Question: Talk about the condition:
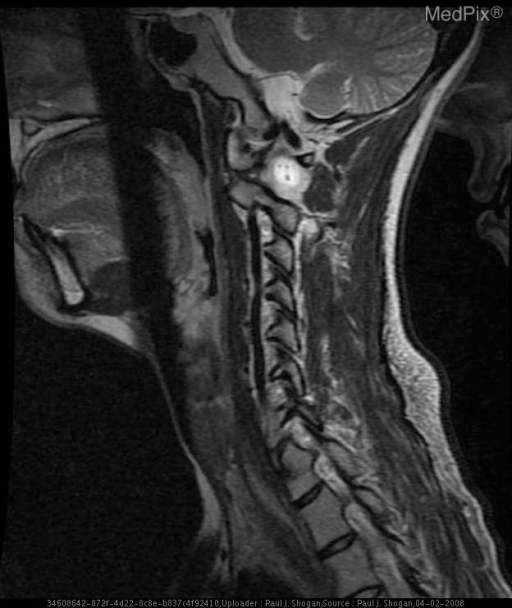
Answer: The disease is discussed as: Dissections may be spontaneous or traumatic; regardless of the etiology, the underlying pathology is the same: disruption of the intima with extravasation of blood into the vessel wall with subsequent extension of thrombus between the planes of the vessel wall (usually between the intima and media). The most common type is the subintimal dissection, although subadventitial dissections (clot extension in the plane between the media and adventitia) also occur.

Two theories exist with regard to the etiology of dissections, each of which invokes intimal injury as a final common pathway:
1). An intimal tear occurs, allowing clot propagation within the vessel wall.
2). A primary intramural hematoma develops and eventually ruptures through the intimal lining into the vessel lumen.

Traumatic dissections result from three basic mechanisms of injury:

1). Penetrating injuries, which include gunshot wounds, knife wounds, intra-oral trauma (pencils, sticks). With regard to characterizing the location of penetrating injuries, the neck is divided into three anatomic zones:
*Zone 1: below the level of the cricoid cartilage.
*Zone 2: between the level of the cricoid and the level of the mandibular angle.
*Zone 3: superior to the level of the mandibular angle.

2). Nonpenetrating injury due to spine fracture-subluxation injuries.

3). Blunt injury to the carotid arteries.

Vertebral artery dissections account for approximately 20% of cases of cervical vascular injuries and most commonly occur between the skull base and the upper cervical spine. Less commonly, the injury occurs between the vessel’s origin from the subclavian artery and the C6 foramen transversarium. Mid-cervical vertebral artery injuries occur in approximately 5% of patient with fractures involving the foramina transversaria.

Internal carotid artery dissections are the most common of all craniocervical dissections, frequently (70% of cases) involve both the cervical and petrous segments of the ICA, and usually spare the carotid bulb. Dissections involving the intracranial internal carotid artery segments, while rare, do occur.

The radiographic appearance of the contrast-opacified vertebral artery on the lateral view is as follows: the vertebral artery takes a nearly vertical course as it traverses the C6 through C3 foramina transversaria. Immediately after passing through the vertebral canal of C2, the vessel forms an inverted L and turns laterally within C2. It then exits C2 and turns cephalad to pass through the vertebral canal of C1. On exiting the transverse foramen of the atlas, it then courses sharply posteriorly along the posterior ring of C1, completing the appearance of a half square. Finally, it turns anterosuperiorly (a hairpin turn) to pierce the dura as it passes through the foramen magnum.